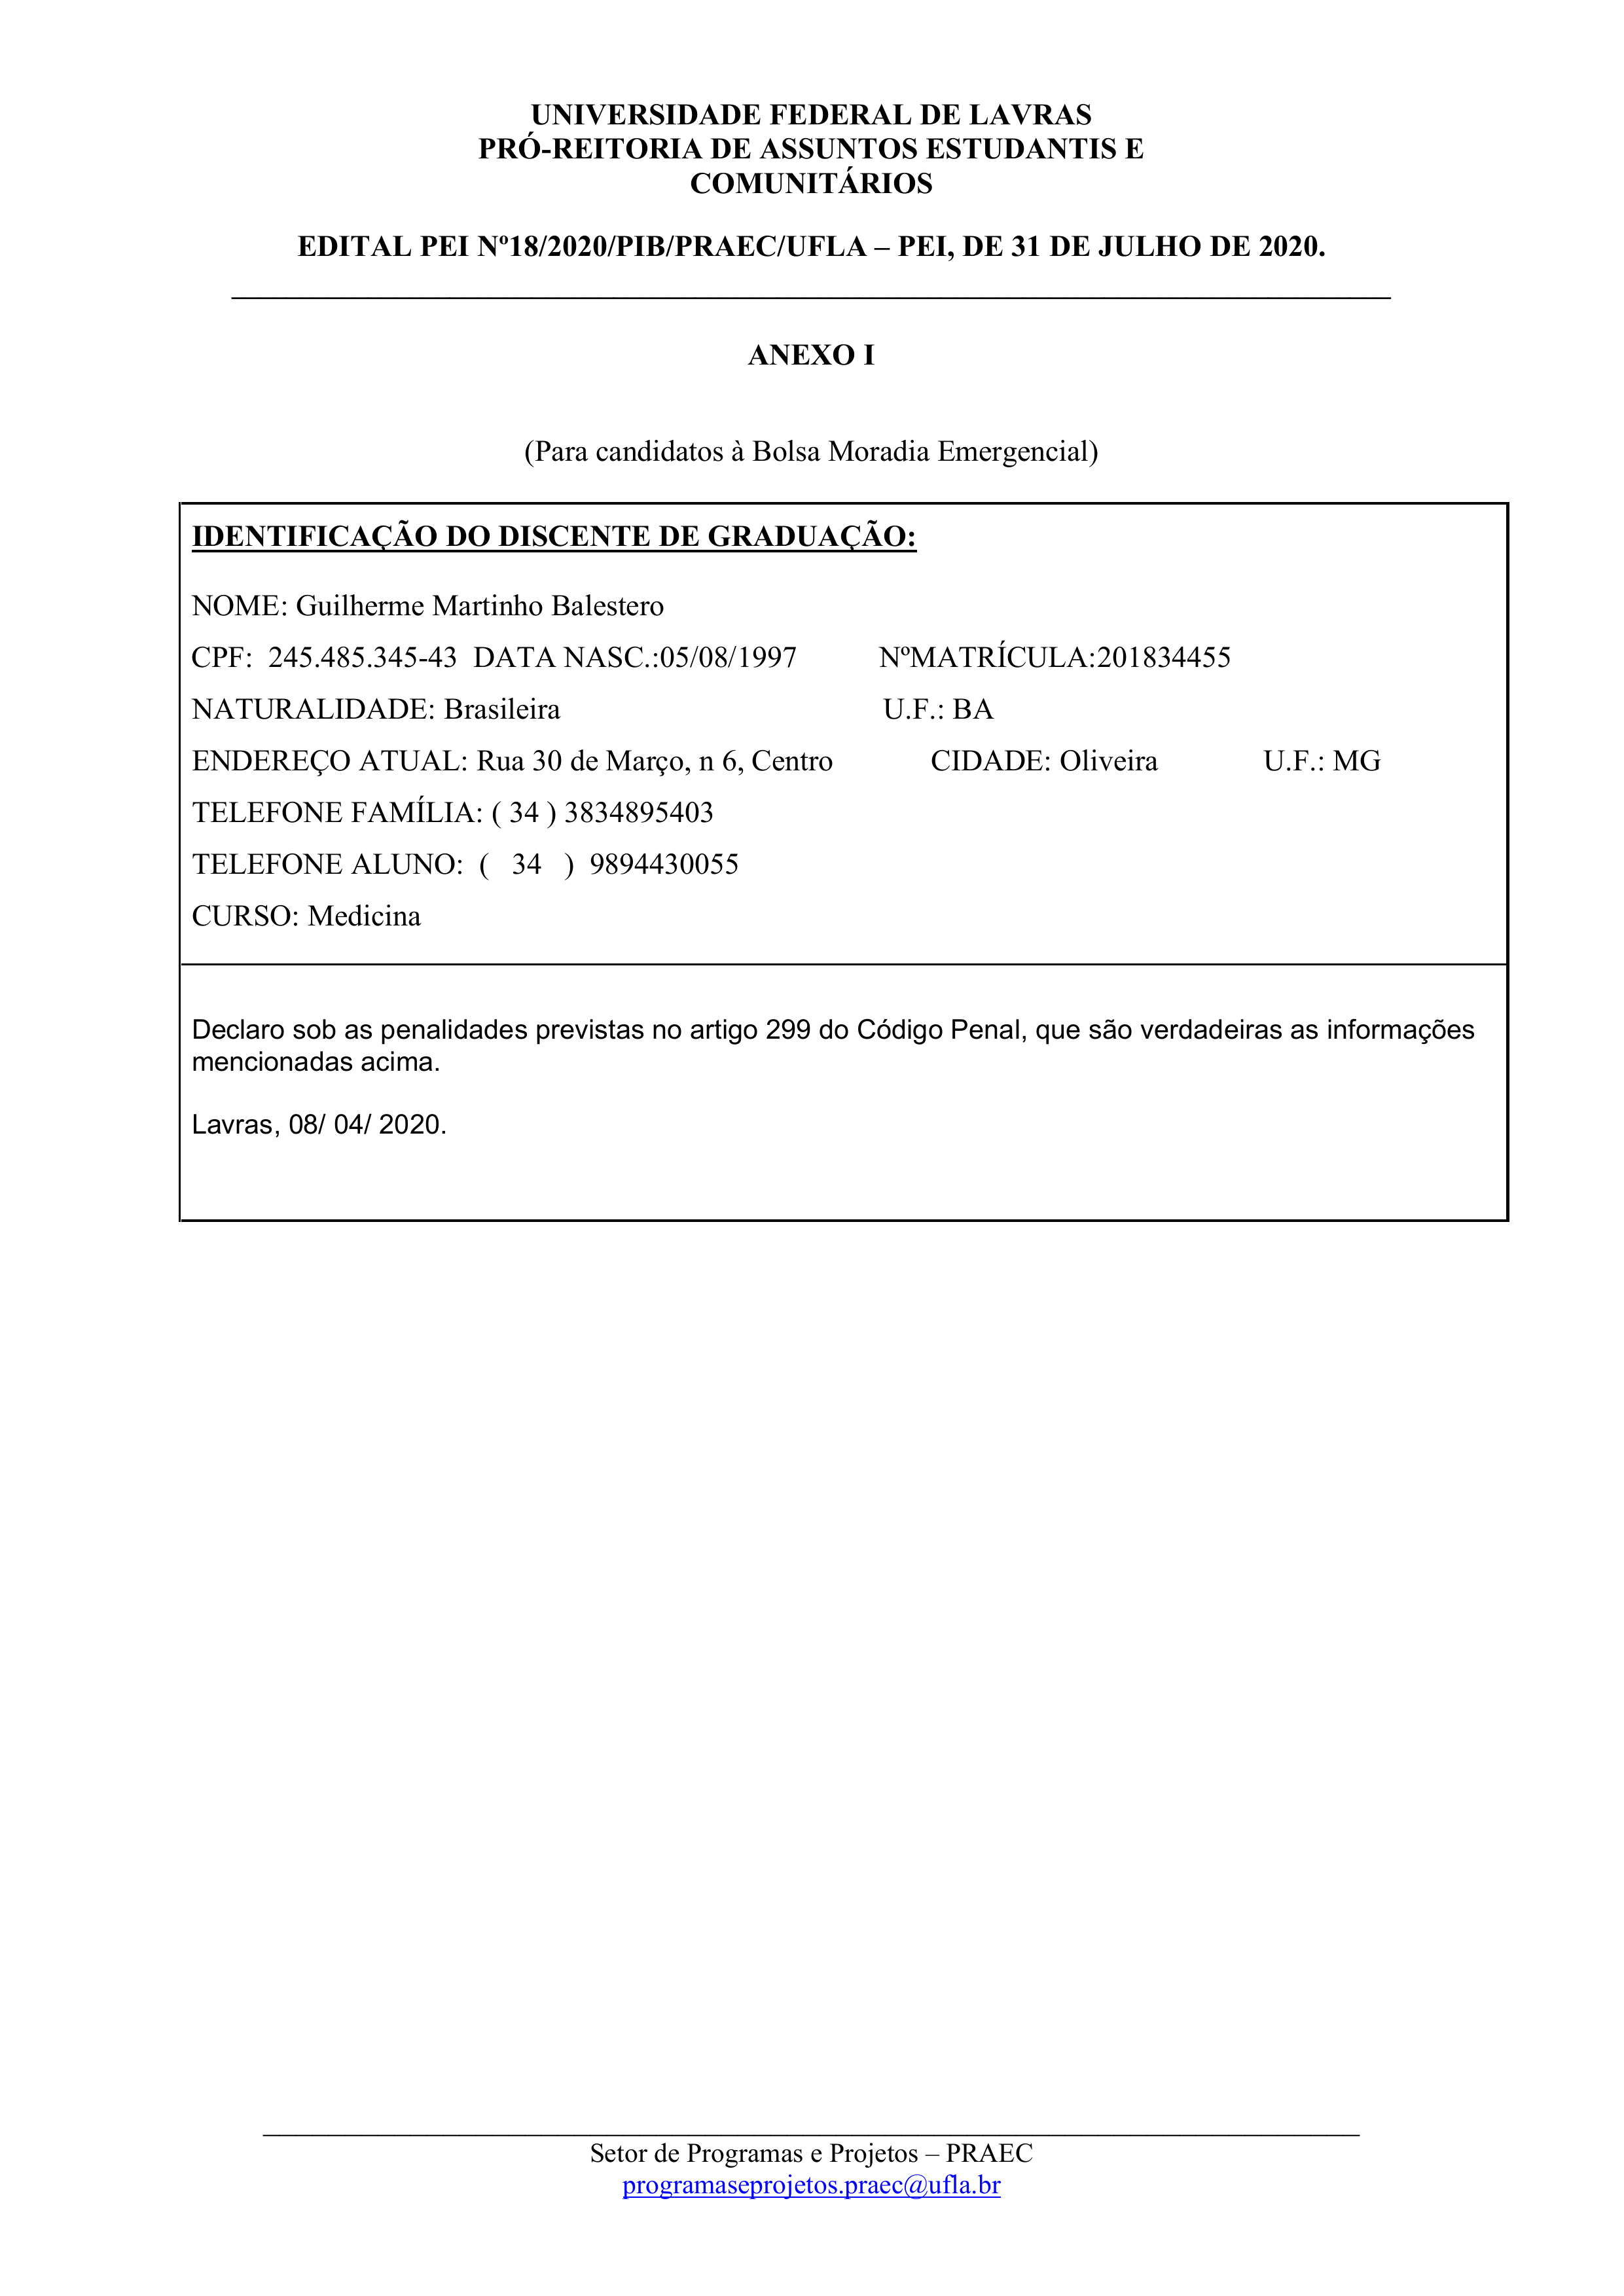
UNIVERSIDADE FEDERAL DE LAVRAS
PRÓ-REITORIA DE ASSUNTOS ESTUDANTIS E COMUNITARIOS
EDITAL PEI Nº18/2020/PIB/PRAEC/UFLA — PEI, DE 31 DE JULHO DE 2020.
ANEXO I
(Para candidatos à Bolsa Moradia Emergencial)
IDENTIFICAÇÃO DO DISCENTE DE GRADUAÇÃO:
NOME:
Guilherme Martinho Balestero
NºMATRÍCULA:
201834455
CPF:
245.485.345-43
DATA NASC.:
05/08/1997
NATURALIDADE:
Brasileira
U.F.
BA
TELEFONE FAMÍLIA:
(34) 3834895403
TELEFONE ALUNO:
(34) 9894430055
CURSO:
Medicina
ENDEREÇO ATUAL:
Rua 30 de Março, n 6, Centro
CIDADE:
Oliveira
U.F.:
MG
Declaro sob as penalidades previstas no artigo 299 do Código Penal, que são verdadeiras as informações mencionadas acima.
Lavras, 08/04/2020.
Setor de Programas e Projetos — PRAEC
programaseprojetos.praec@ufla.br